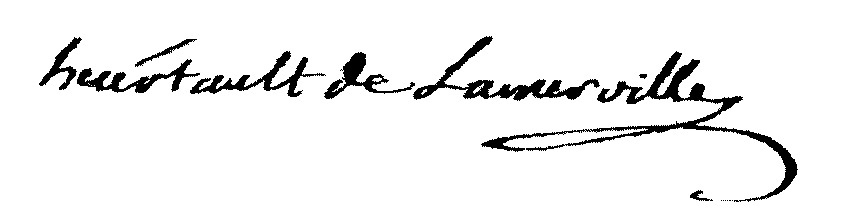
Signature of: jean marie heurtault de lammerville